Question: Explain the disease:
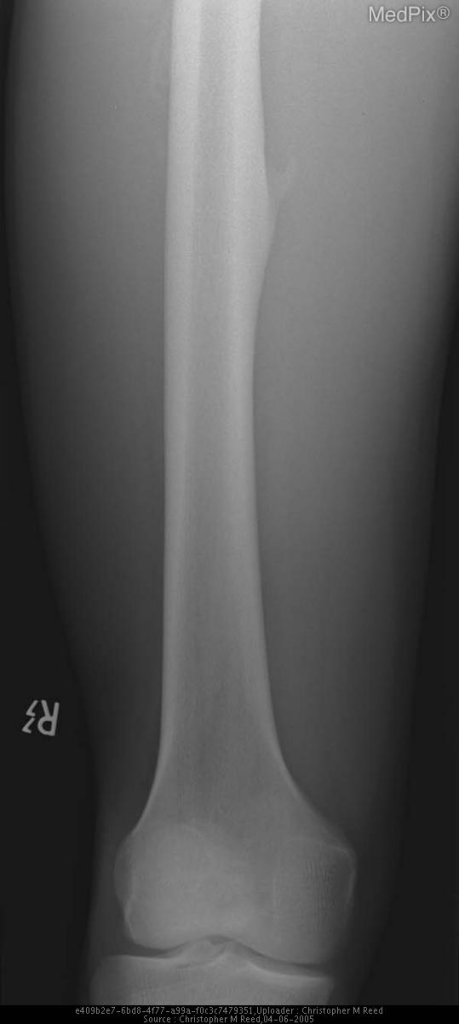
Answer: The disease is discussed as: Bizarre Parosteal Osteochondromatous Proliferation (BPOP) is a rare benign lesion in which heterotopic bone arises from otherwise normal periosteum. BPOP most commonly results after minor trauma to tubular and long bones which results in myositis ossificans in closely adjacent soft tissues being incorporated into the underlying periosteum. The theory of this continuum is supported by the report by Ly JQ et al. entitled “Radiologic demonstration of temporal development of bizarre parosteal osteochondromatous proliferation” in which the natural course of blunt trauma was followed from soft tissue edema through myositis ossificans to BPOP over the course of a year. There should be no periosteal reaction aside from the parosteal osteochondromatous proliferation and importantly no associated cortical or medullary involvement or associated soft tissue mass. Absence of cortical or permeative bone destruction excludes neoplastic etiologies while absence of medullary extension excludes the more common benign osteochondroma.
	Surgical resection may be sought in symptomatic patients; however, when surgery is contemplated, bone scan must be performed prior to surgery. Recurrence typically occurs in lesions that have increased uptake on nuclear medicine bone scan.